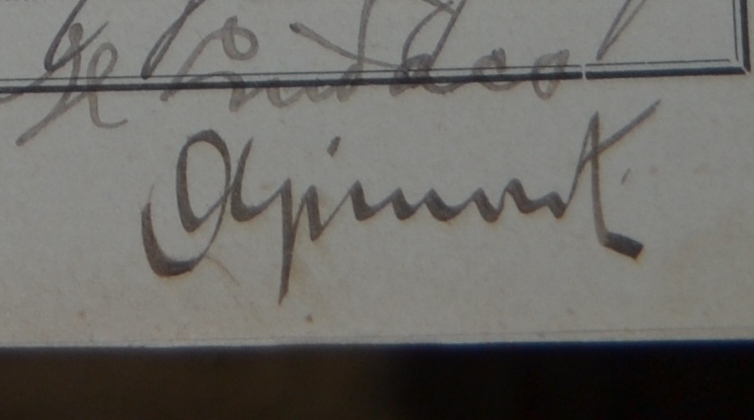
Signature of: carlo azimonti